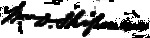
Signature of: william davis shipman